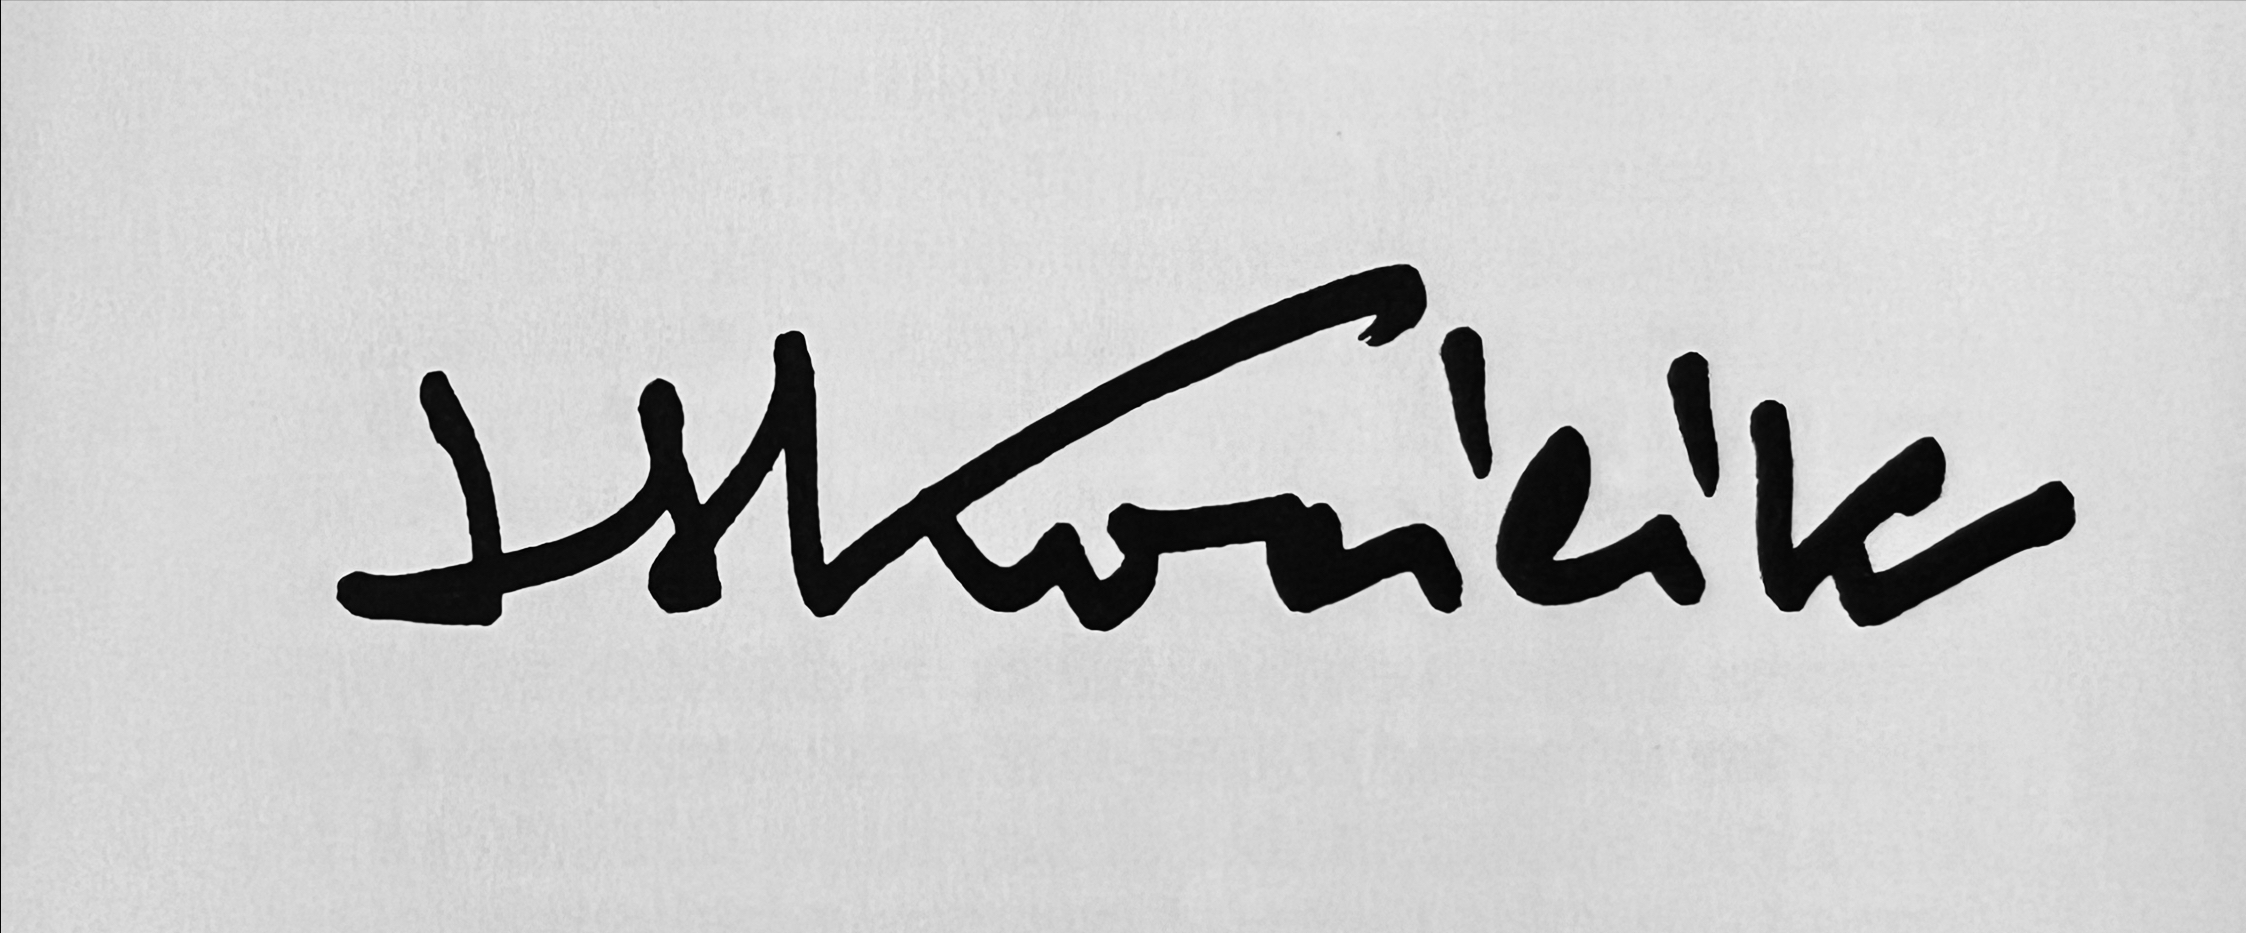
Signature of: jaroslav králík